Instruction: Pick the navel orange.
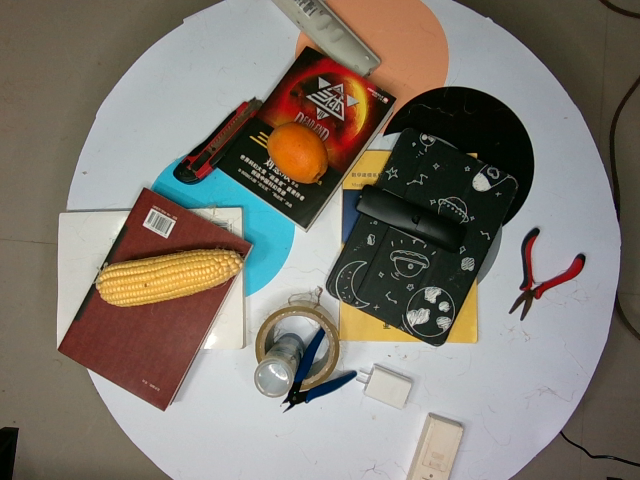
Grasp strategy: vertical